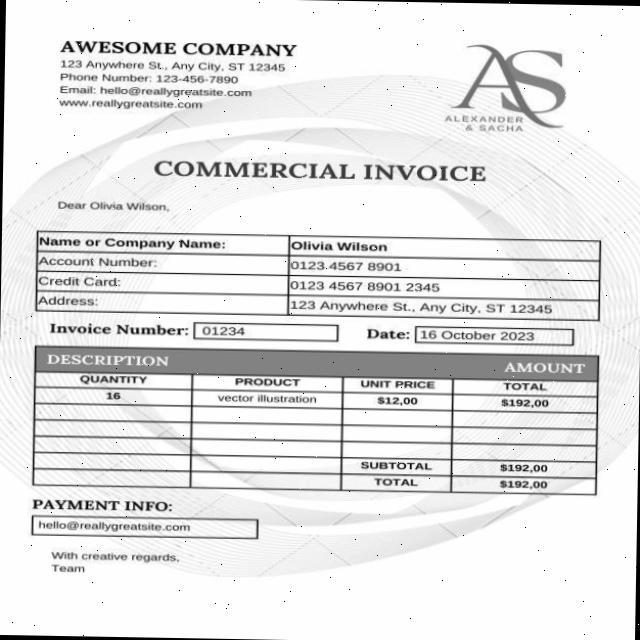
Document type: Invoice